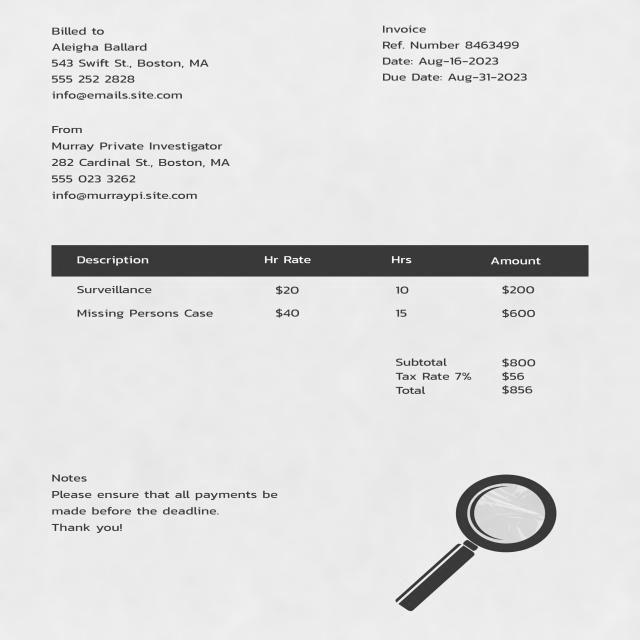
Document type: Invoice